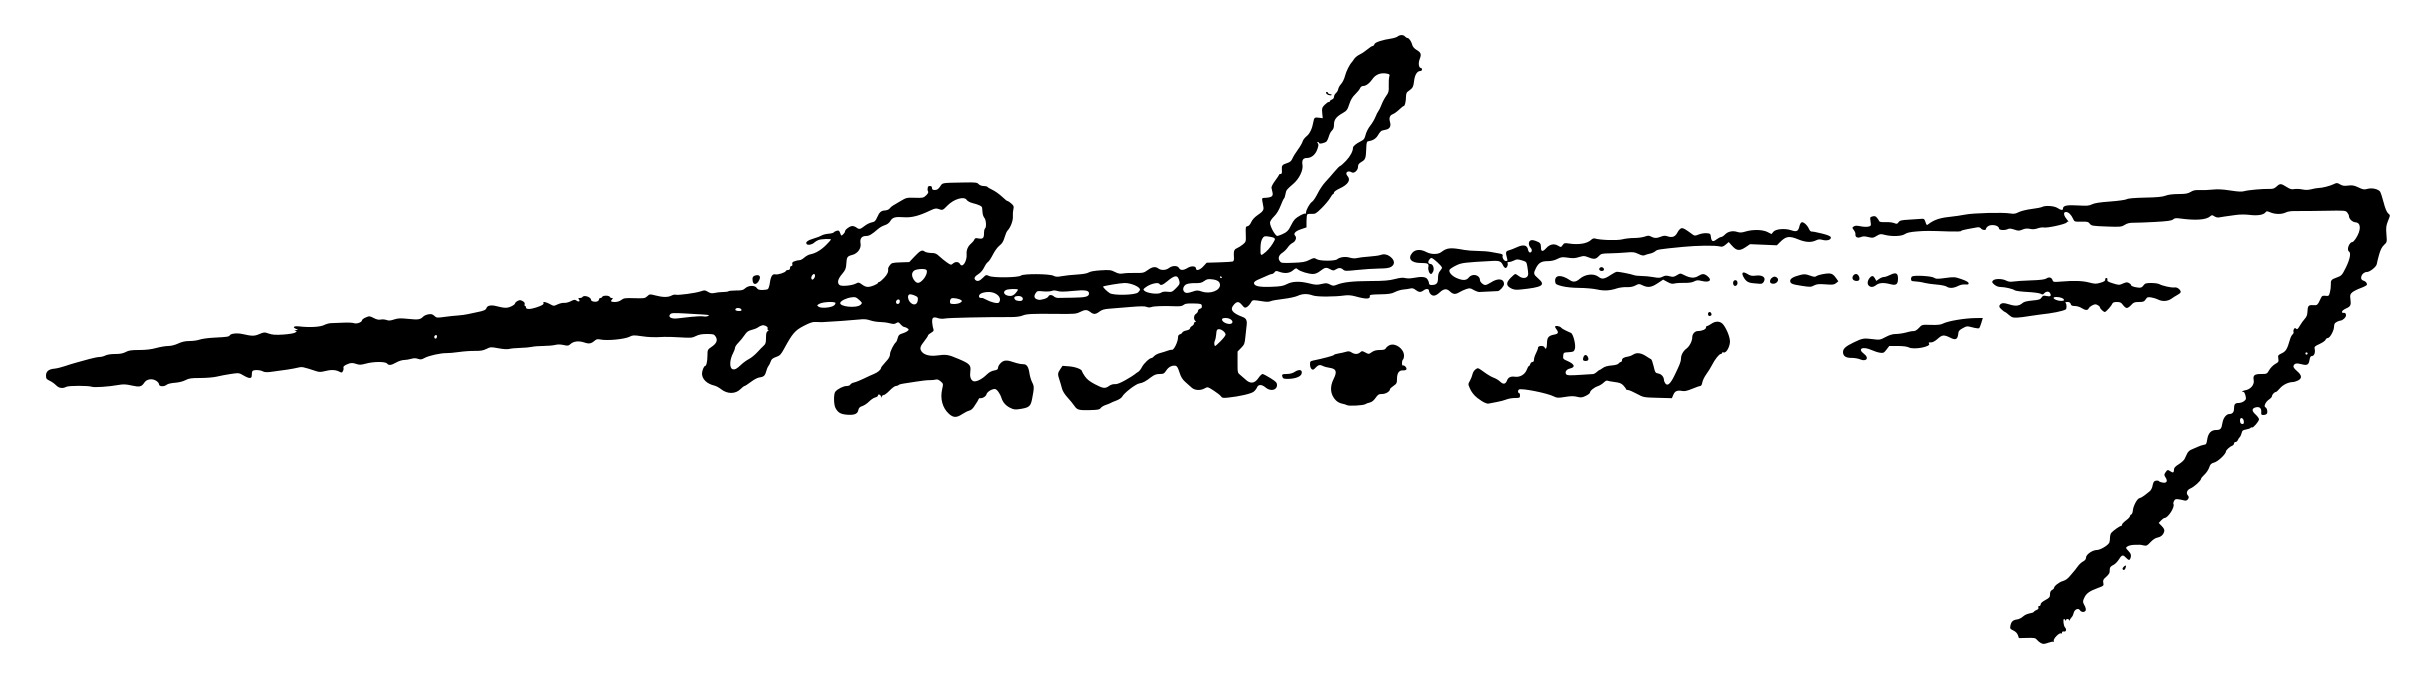
Signature of: vladimir mollov